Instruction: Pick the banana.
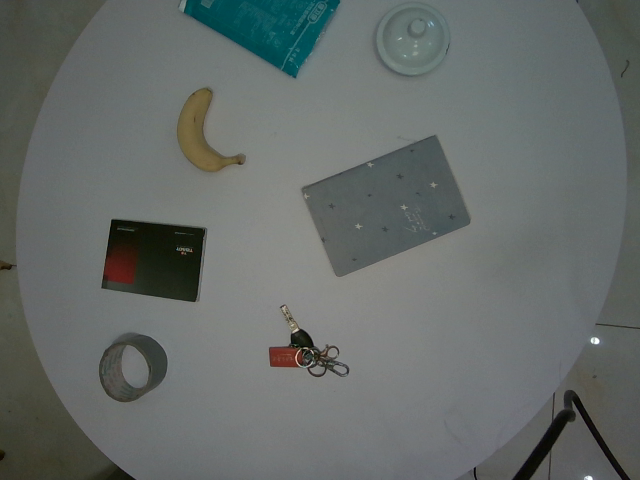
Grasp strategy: vertical